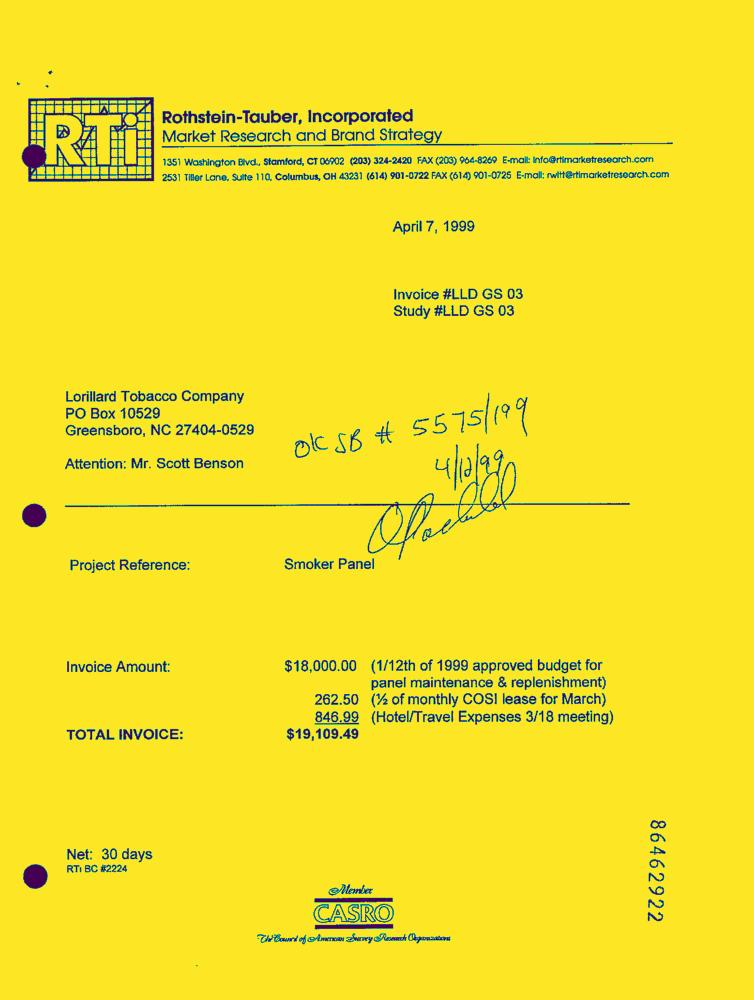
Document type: Invoice-Doc